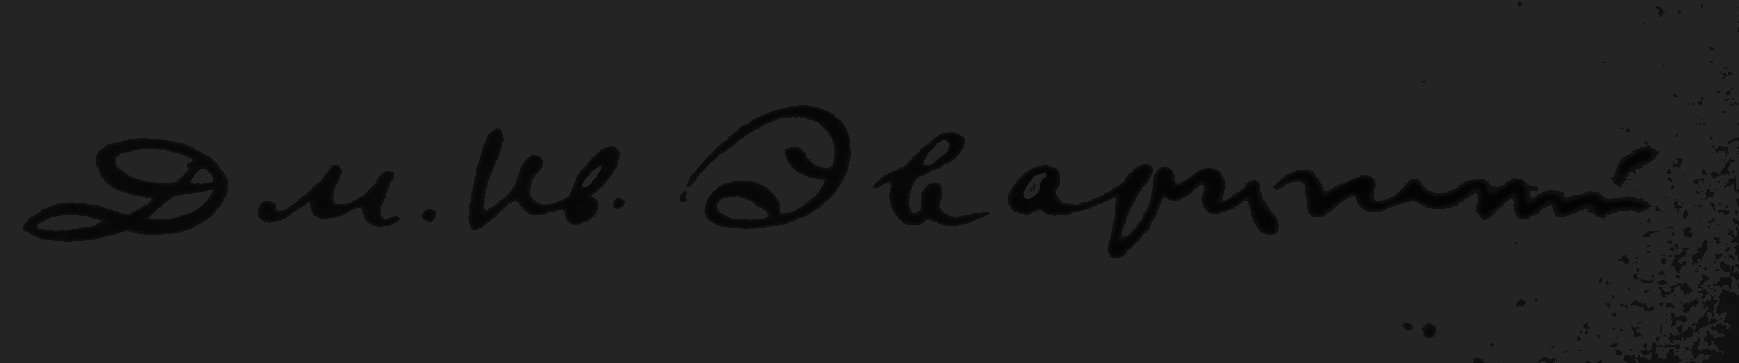
Signature of: dmytro yavornytsky